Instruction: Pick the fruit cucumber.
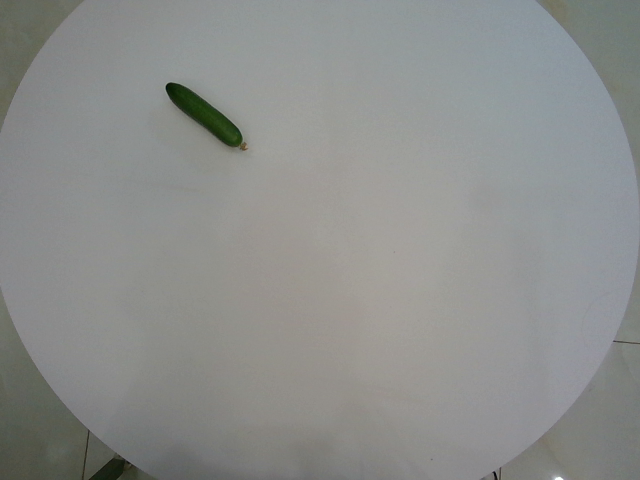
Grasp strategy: vertical